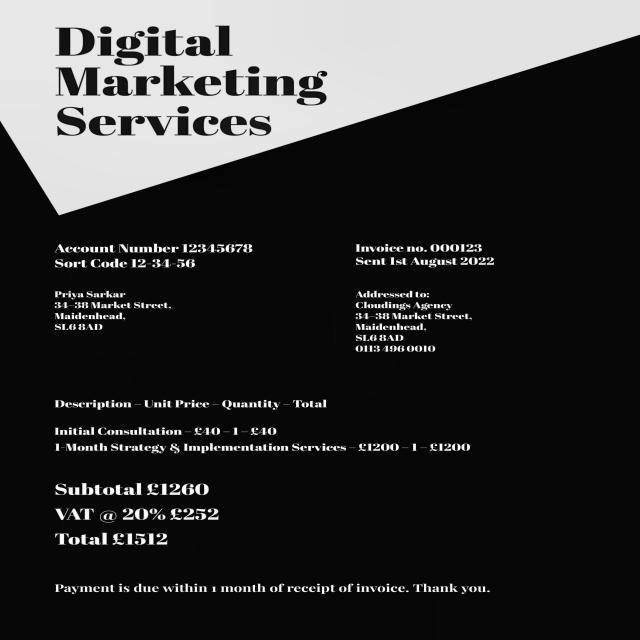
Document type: Invoice